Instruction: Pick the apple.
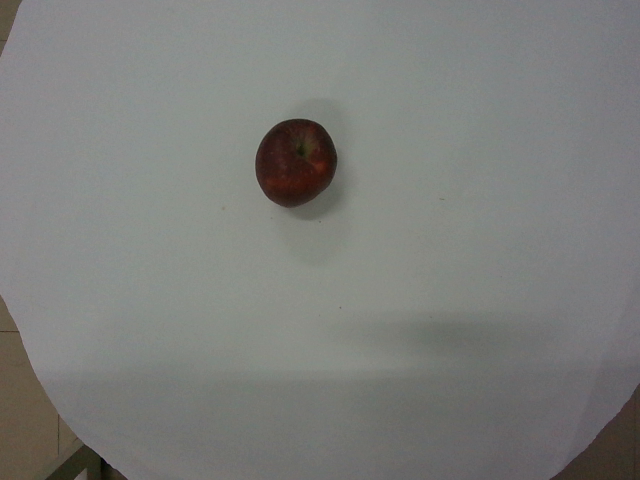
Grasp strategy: vertical